Question: By what date must an appeal be filed according to the document?
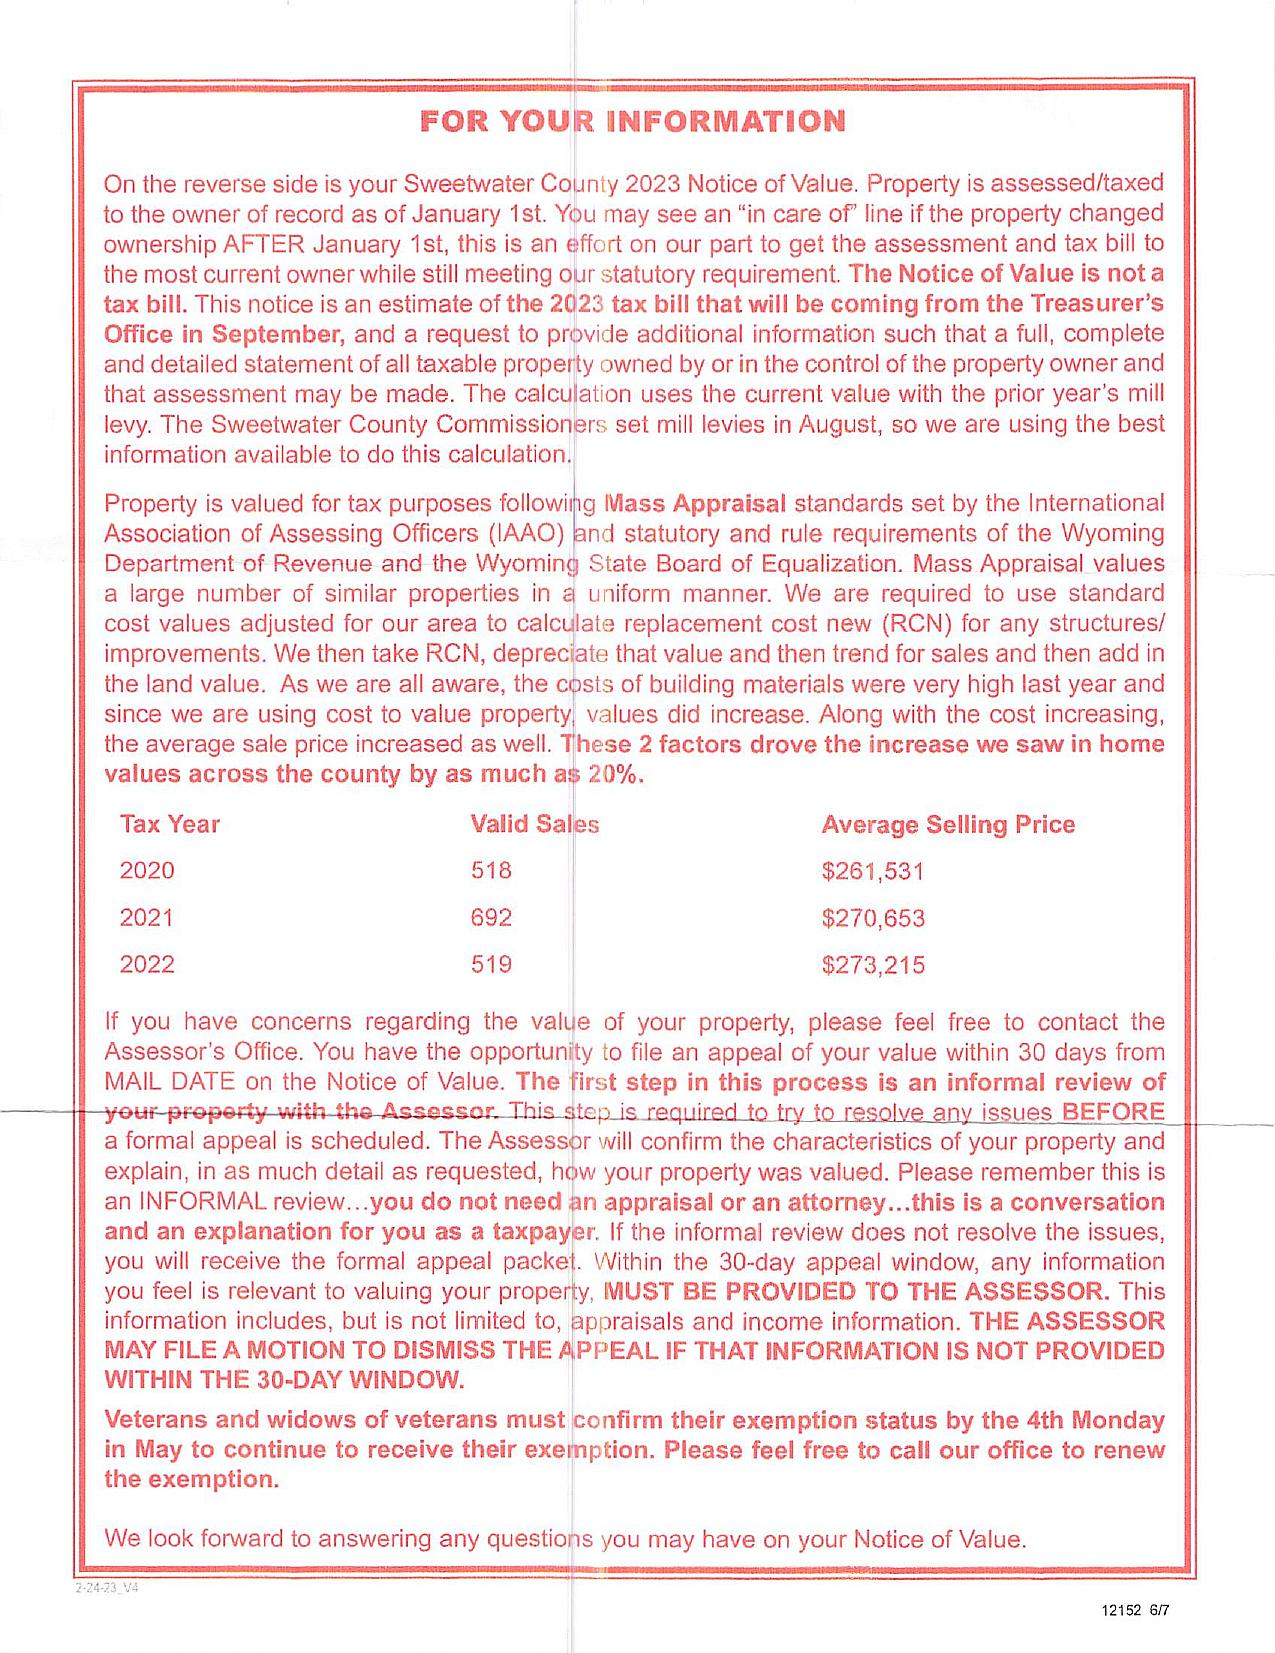
Answer: "within 30 days from MAIL date"